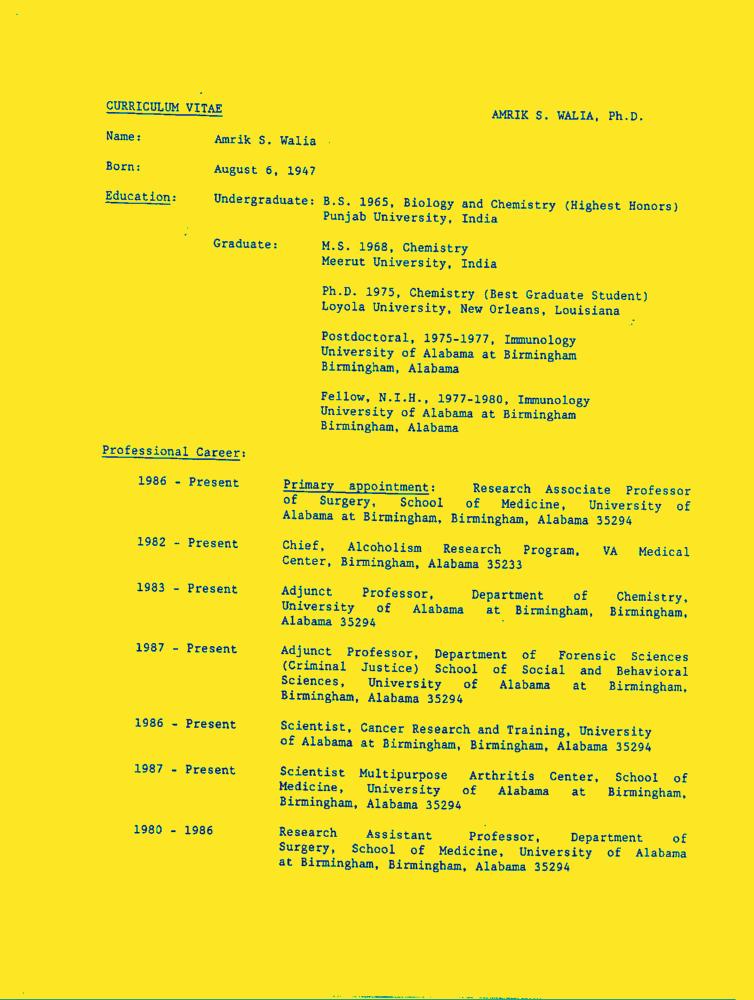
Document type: Resume-Doc